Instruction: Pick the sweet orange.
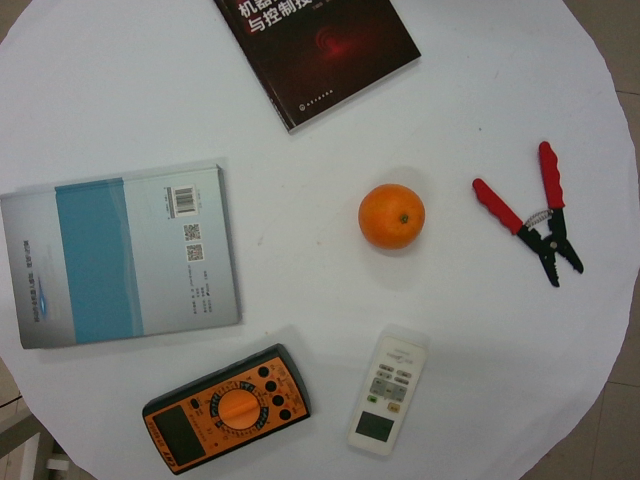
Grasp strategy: vertical